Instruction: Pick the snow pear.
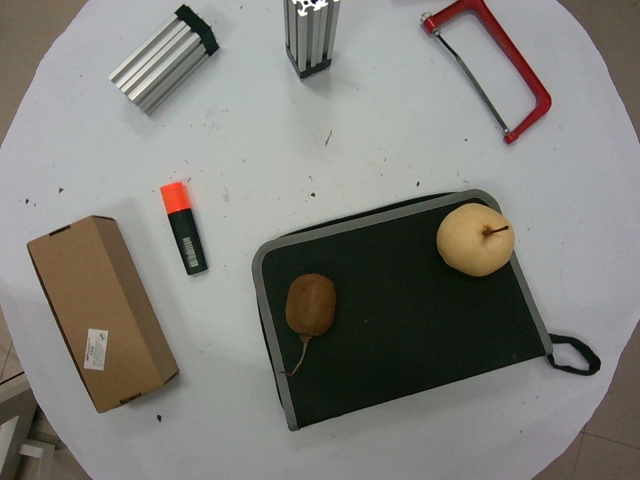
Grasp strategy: vertical